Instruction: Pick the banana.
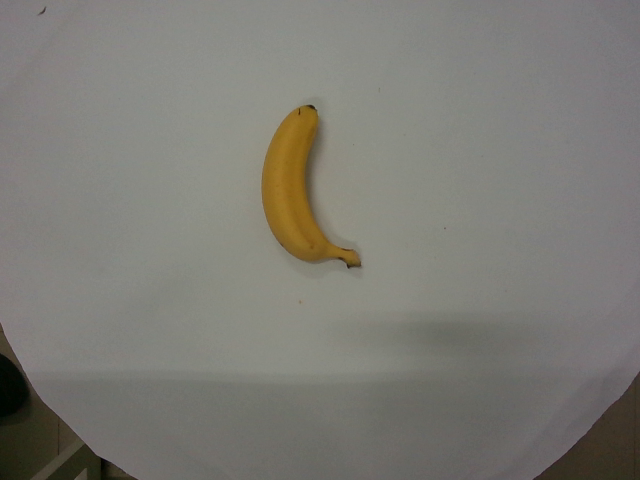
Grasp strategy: vertical